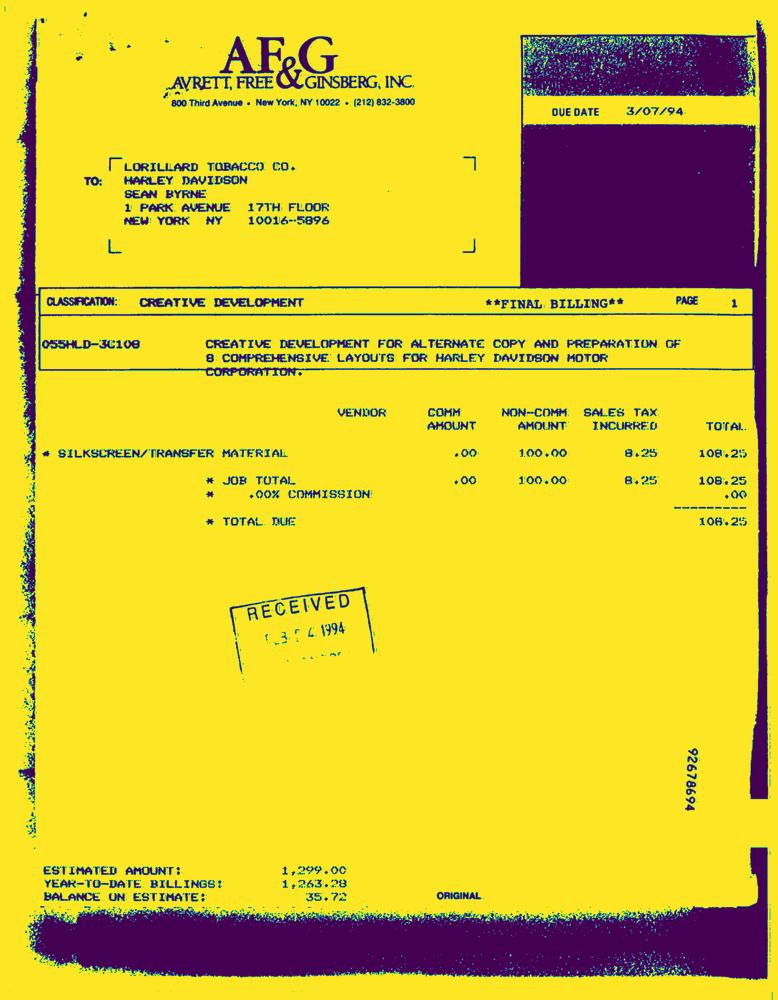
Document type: Invoice-Doc